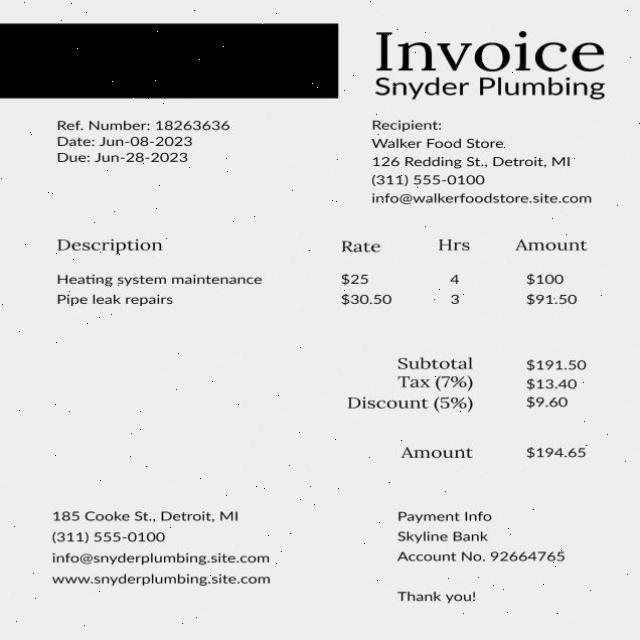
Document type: Invoice